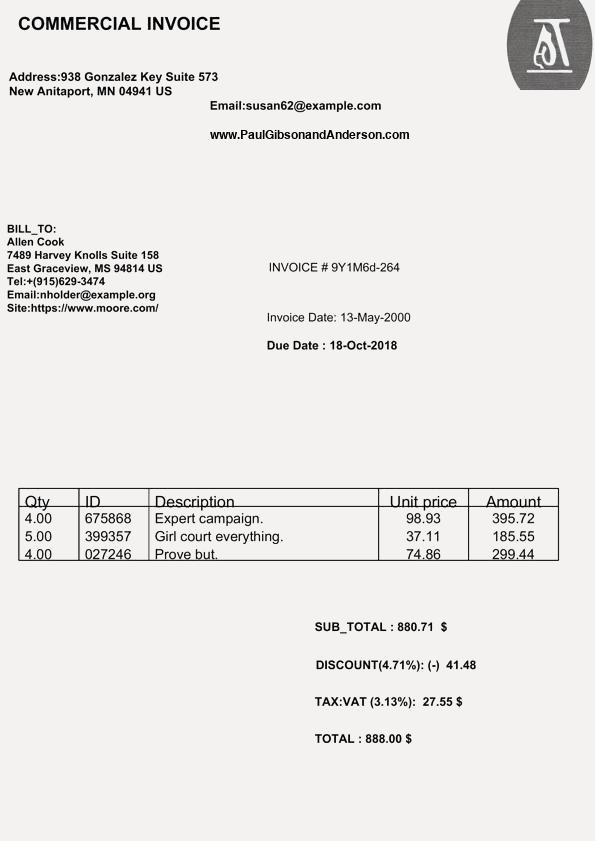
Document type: Invoice